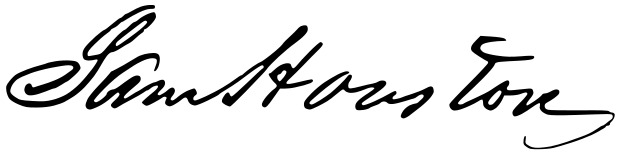
Signature of: sam houston